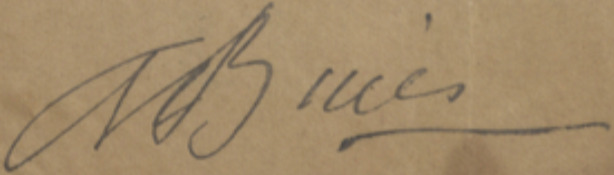
Signature of: arthur buies